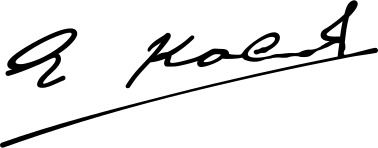
Signature of: qazim koculi